Question: What could the diagnosis suggest?
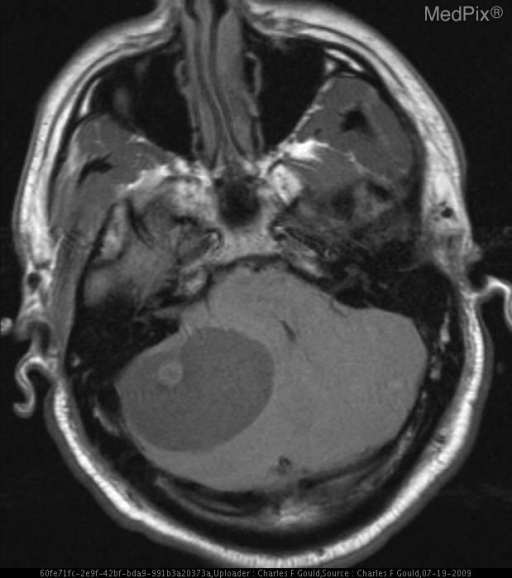
Answer: The possible diagnosis includes •  Hemangioblastoma
•  Pilocytic Astrocytoma
•  Metastatic disease
•  Astrocytoma
•  Cavernous malformation
•  Ependymoma.